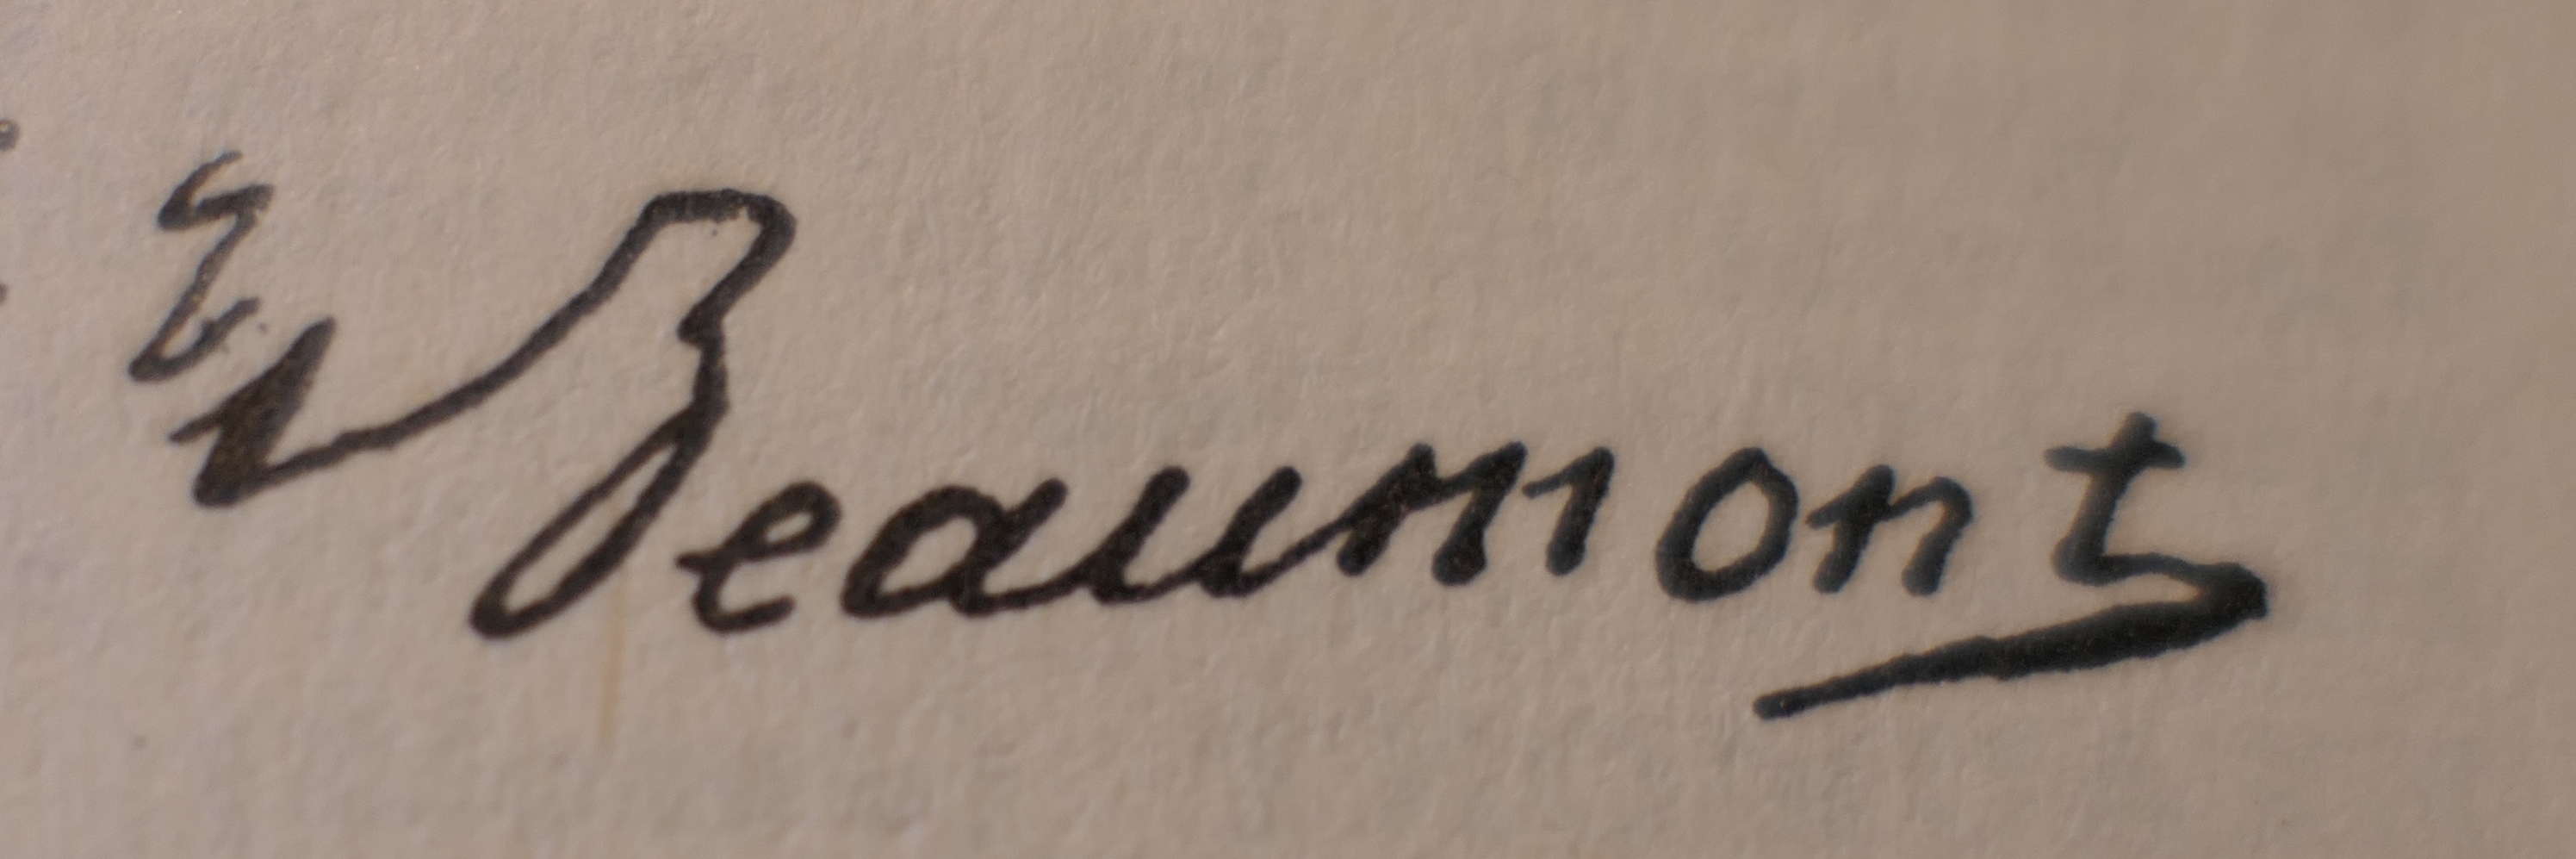
Signature of: édouard de beaumont